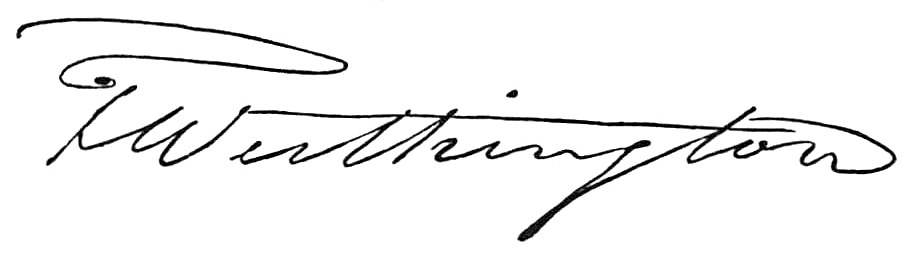
Signature of: thomas worthington